Patient: Male, age 67
A 67-year-old man was referred to our department after his local doctor detected a 15-mm nodular shadow in the upper lobe of his right lung. The nodule had remained unchanged for 10 months (Fig. 1A and B). The patient's temperature was 36.5  C, his heart rate was 78 beats per minute, and percutaneous arterial oxygen saturation was 98% in room air. Symptoms such as cough, sputum, shortness of breath, and weight loss were not observed. His medical history included hypertension, chronic obstructive pulmonary disease, dyslipidemia, and internal carotid artery stenosis, and he had a history of smoking 20 cigarettes a day for 43 years. His family history was unremarkable. He had no history of pet ownership, overseas travel, or excessive exposure to dust. Laboratory results on admission included a white cell count of 6610/mm3 (reference range 3300-8600/mm3) with white blood cell differentiation ratios of 72.5% neutrophils (reference range 35%-73.0%), 18.3% lymphocytes (reference range 20.0%-52%), 4.2% eosinophils (reference range 0.0%-11.0%), 0.4% basophils (reference range 0.0%-2.0%), 4.6% monocytes (reference range 0.0%-13.0%), and hemoglobin 14.3 g/dL (reference range 13.5-17.0 g/dL), platelet count 192,000/mm3 (reference range 150,000-350,000/mm3), C-reactive protein 0.03 mg/dL (reference range 0.0-0.3 mg/dL), carcinoembryonic antigen 4.26 ng/mL (reference range 0.0-5.00 ng/mL), and cytokeratin-19 fragments 3.3 ng/mL (reference range 0.0-2.8 ng/mL). An interferon-gamma (IFNgamma)-releasing assay (IGRA) (QuantiFERON-TB GoldR) was positive at 0.49 IU/mL. Tests for cryptococcus antigen and HIV antibodies were negative. Chest computed tomography (CT) revealed a 15-mm nodular shadow with slightly irregular margins in the upper lobe of the right lung (Fig. 1). Only normal bacterial flora were detected via sputum culture, and Mycobacterium smear, tuberculosis (Tb)-polymerase chain reaction (PCR), and MAC-PCR were negative, as was acid-fast bacilli culture. Ultrasound-guided bronchoscopy confirmed the locations of the lesions, then transbronchial biopsy, bronchial brushing, and bronchial lavage were performed. Histological investigations did not reveal any indications of malignancy or granuloma, and the cytological results of bronchial washing and brushing were negative for malignancy. Bronchial lavage culture only yielded normal bacterial flora, and a Mycobacterium smear was negative in the culture test as were Tb-PCR, MAC-PCR, and acid-fast bacilli culture tests. Based on these results no definitive diagnosis was reached with regard to the nodular shadow in the upper lobe of the right lung, and therefore the patient was instructed to comply with careful monitoring on an outpatient basis.
The patient was monitored as an outpatient for 18 months, during which time no changes in the size or characteristics of the nodular shadow in the right upper lobe of the lung were observed (Fig. 2A). A small 5-mm node appeared as a new lesion in the left lung apex, however, and it gradually increased to 10 mm over the course of 10 months (Fig. 2B). Enlargement of the right axillary lymph node was also observed. No enhancement effect was detected via contrast CT (Fig. 2C). Accumulation was detected in the left lung apex and right axillary lymph node via positron emission tomography-CT (Fig. 2D), but no accumulation was depicted in the right lung nodule. The patient had no fever, cough, or sputum which could suggest disseminated MAC, and the right axillary lymph node was not painful, therefore blood culture tests for acid-fast bacteria were not performed. QuantiFERON-TB GoldR was slightly elevated at 0.93 IU/mL, and anti-MAC antibodies were positive at 1.51 U/mL (reference range 0.0-0.69 U/mL). Angiotensin-converting enzyme level was 1.9 U/L (reference range 8.3-21.4 U/L) and soluble interleukin-2 receptor level was 478 U/mL (reference range 122-496 U/mL). Combined with the fact that no bilateral hilar lymphadenopathy or skin, ocular, or cardiovascular complications were observed, it was surmised that sarcoidosis was unlikely to be the cause of the lung nodule and enlargement of the right axillary lymph nodes.
The new lesion, which was depicted as a small nodular shadow in the left lung apex, was in contact with the proximal subclavian artery, and performing a surgical lung biopsy to achieve a definitive diagnosis would have been difficult. Hence, a biopsy was obtained from the right axillary lymph node under local anesthesia for diagnostic purposes. Large numbers of epithelioid granulomas and multinucleated giant cells were detected in the biopsy tissue (Fig. 3). M. intracellulare was identified via mycobacterium culture of the biopsy needle aspirate fluid from the right axillary lymph node, therefore lymphadenitis caused by M. intracellulare was diagnosed. Multidrug antimicrobial therapy including clarithromycin was considered, but at the patient's request, his condition was monitored on an outpatient basis instead. Interestingly the nodule in the left upper lobe gradually shrunk over the course of one year, as did the right axillary lymph nodes (Fig. 4A and B). The nodule had almost disappeared after 18 months (Fig. 4C). Anti-MAC antibody was not increased after the left lung apex lesion had disappeared compared to the level recorded when right lymphangitis had appeared (1.45 U/mL vs. 1.51 U/mL; range 0.0-0.69 U/mL). No relapse was observed throughout the 18 months following the biopsy. During the subsequent follow-up period the lesion in the right upper lobe did not exhibit any changes in size or other characteristics (Fig. 1).
Keywords: axillary lymphadenitis, mycobacterium avium complex infection, mycobacterium intracellulare
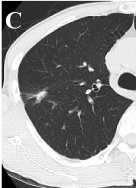
Image caption: Chest computed tomography of the nodule in the upper lobe of the right lung. No change was observed during the course of observation. B. Ten months after the time from 1A.